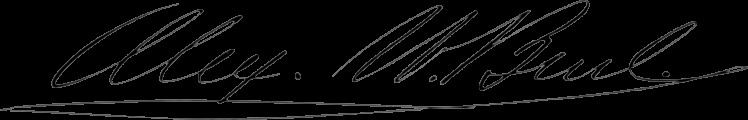
Signature of: alexander w buel